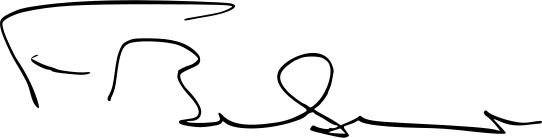
Signature of: francisco pinto balsemão